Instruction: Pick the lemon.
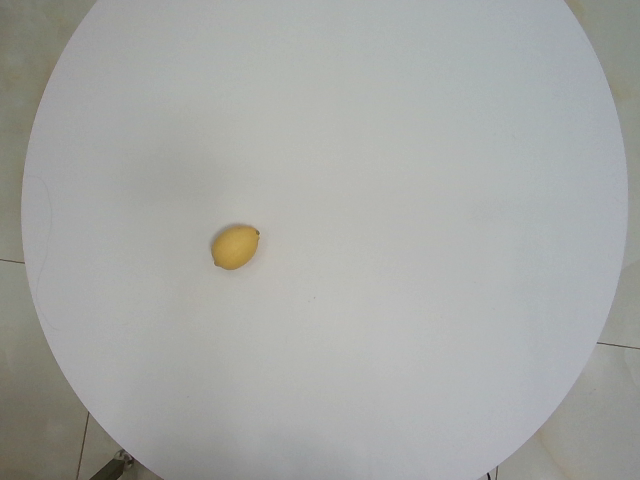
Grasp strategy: vertical